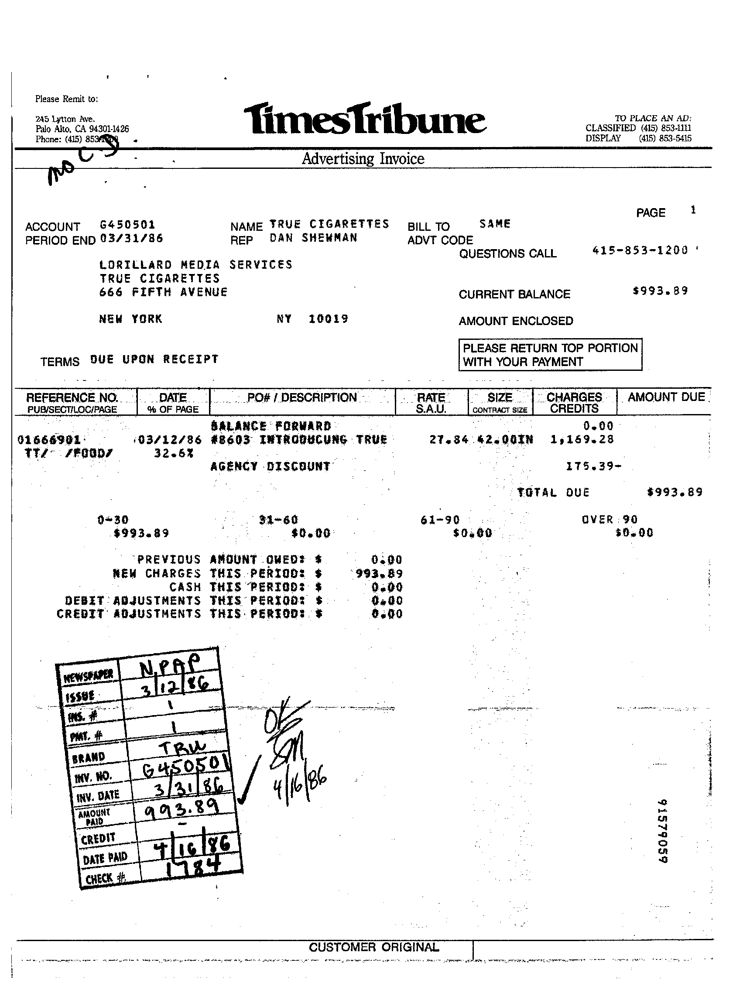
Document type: Invoice